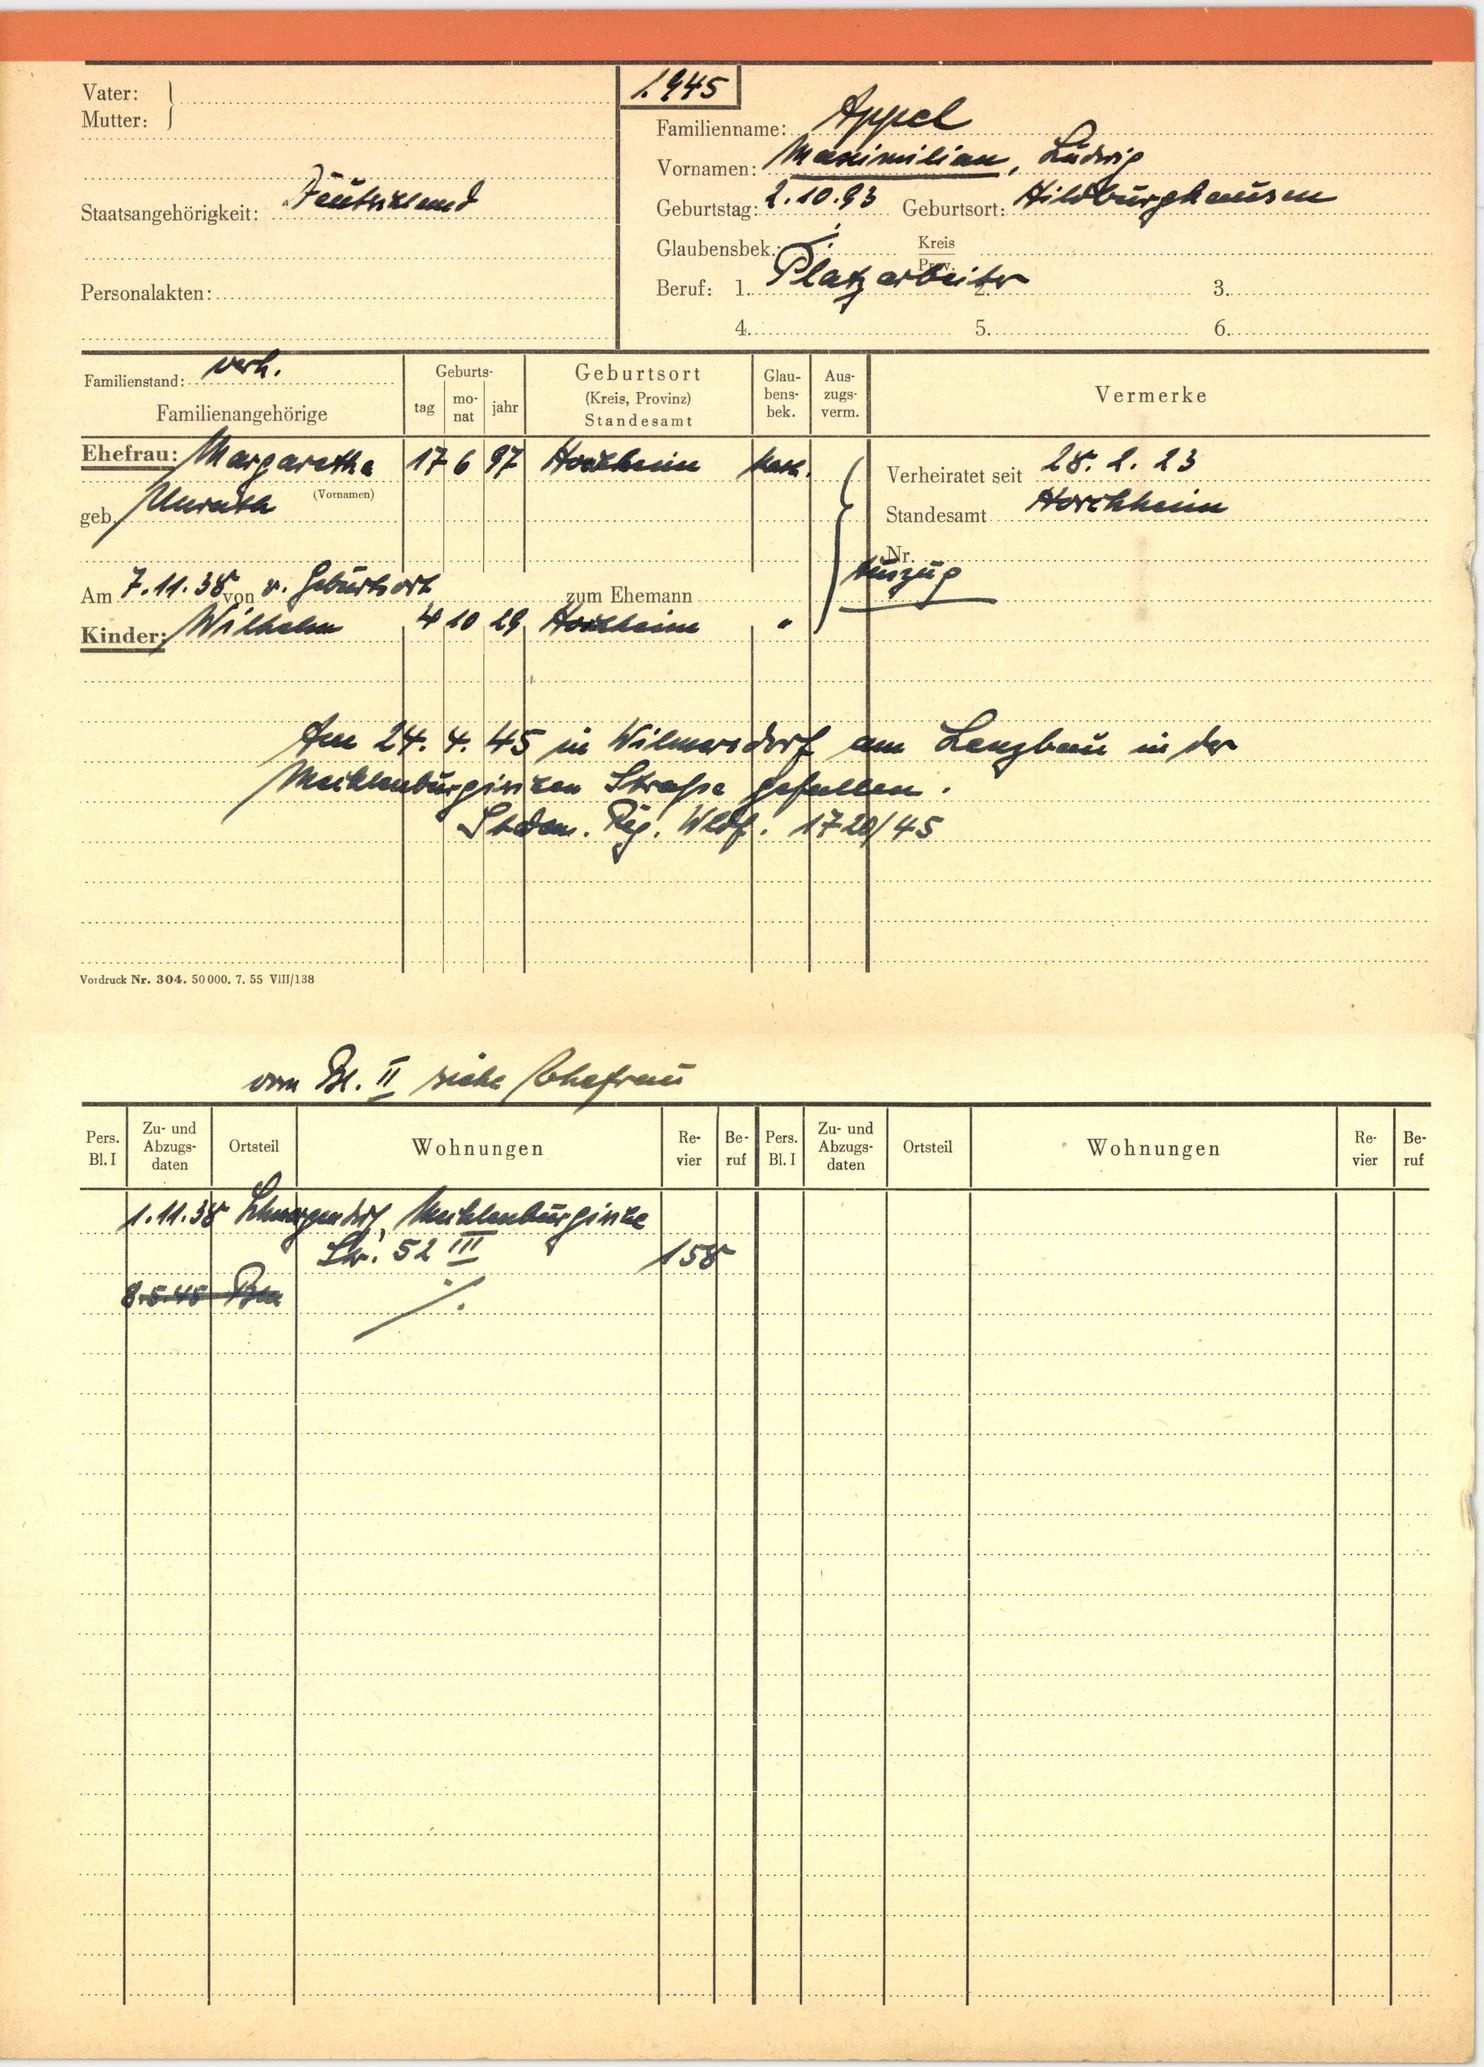
Appel